Question: What is the total amount of taxes owed as per the document?
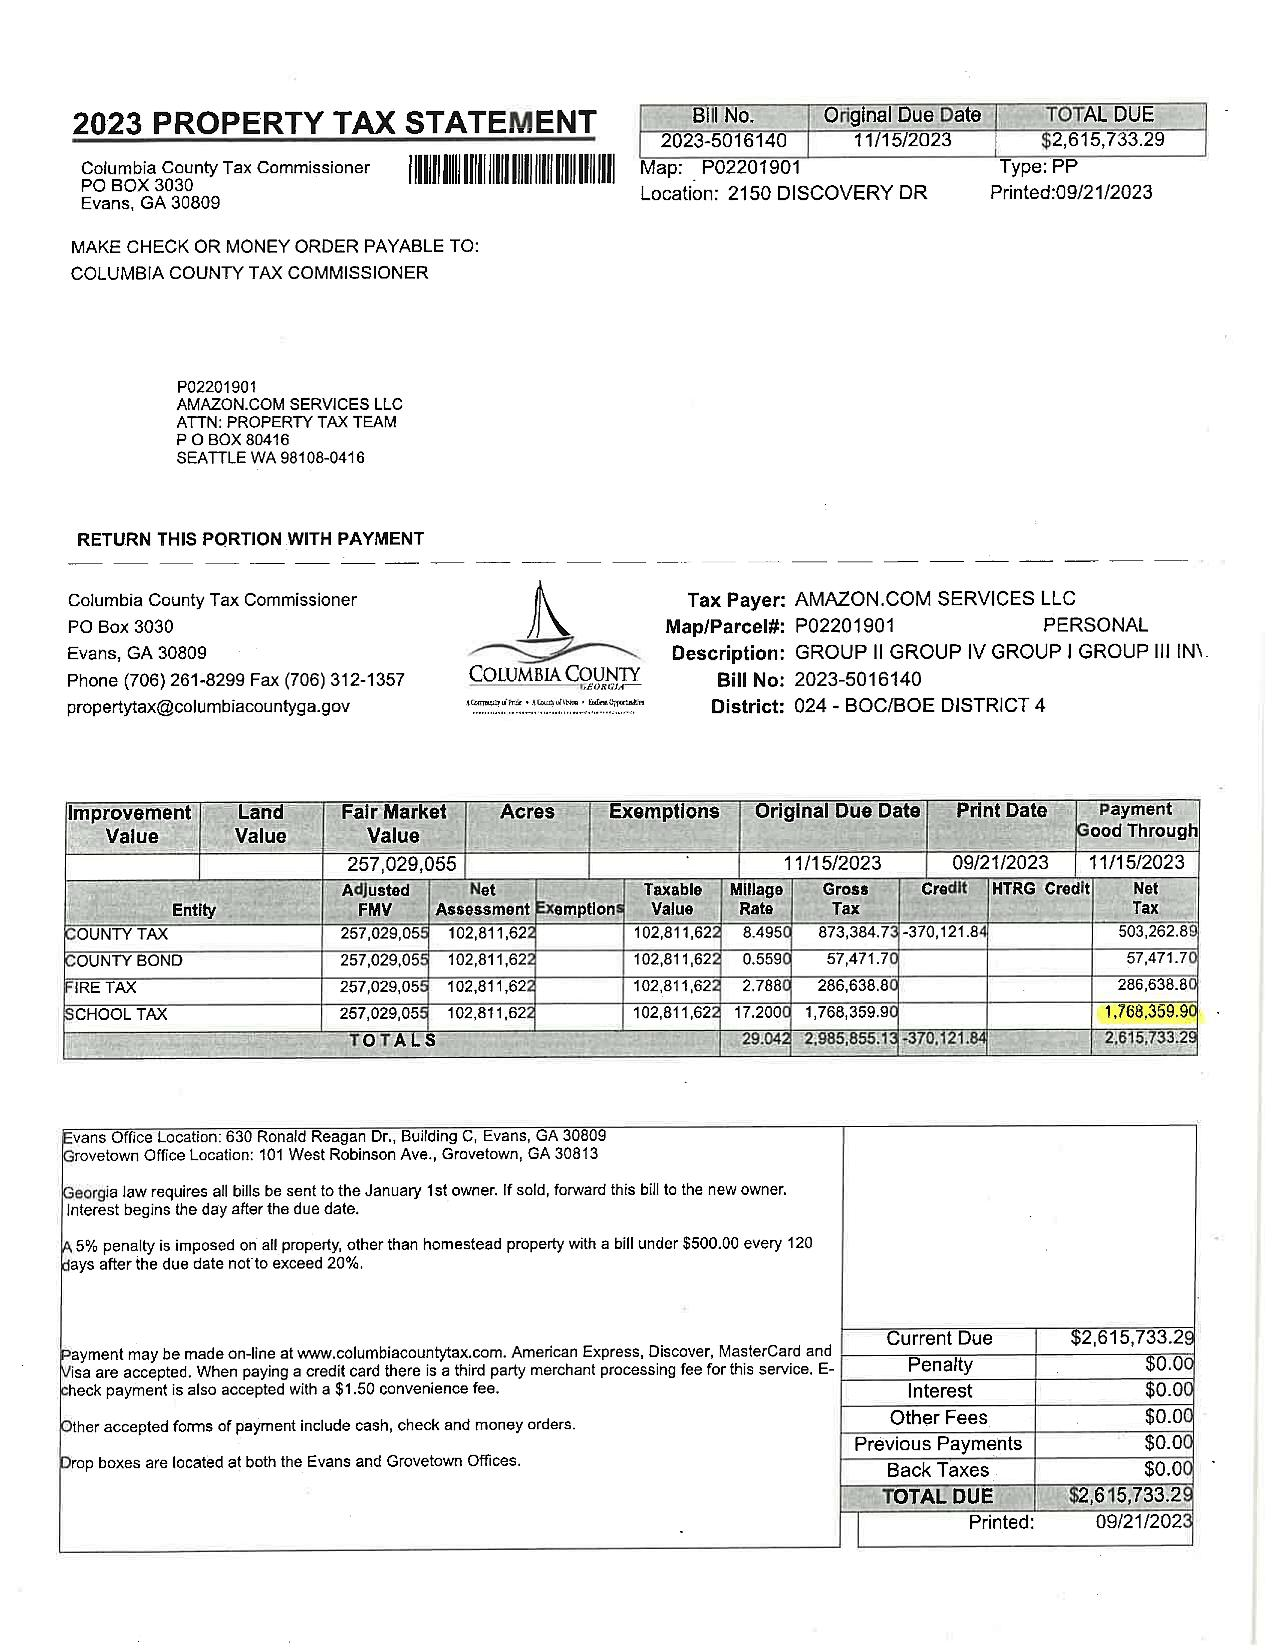
Answer: "2,615,733.29"